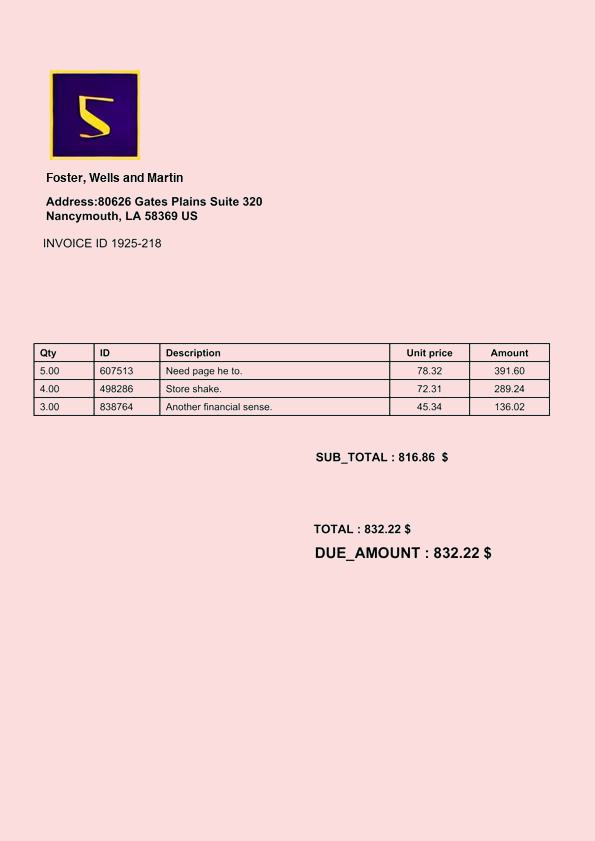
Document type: Invoice